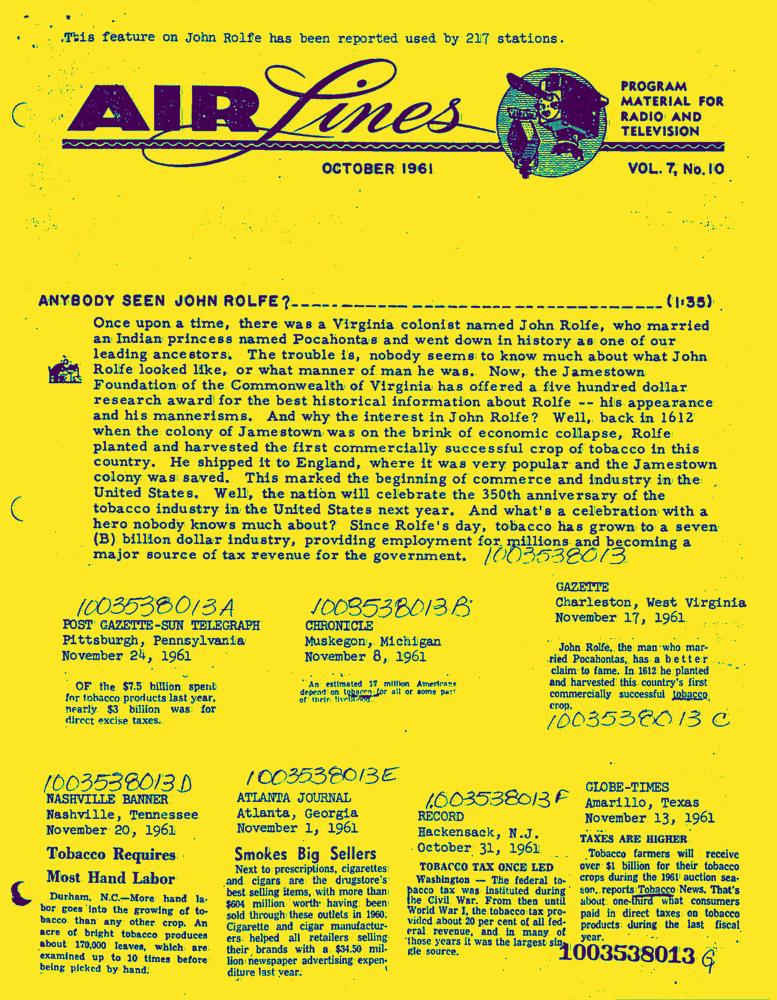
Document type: News-Article